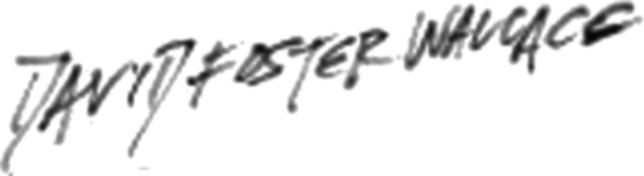
Signature of: david foster wallace